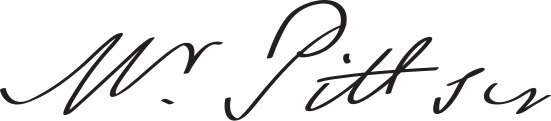
Signature of: william pitt 1st earl of chatham